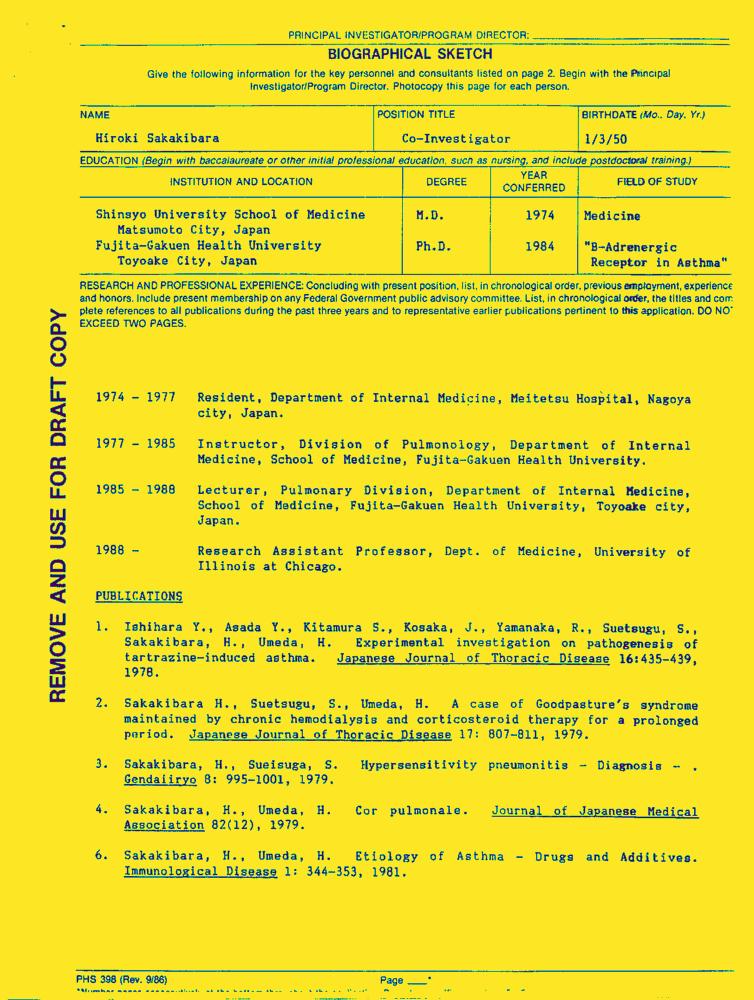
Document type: Resume-Doc